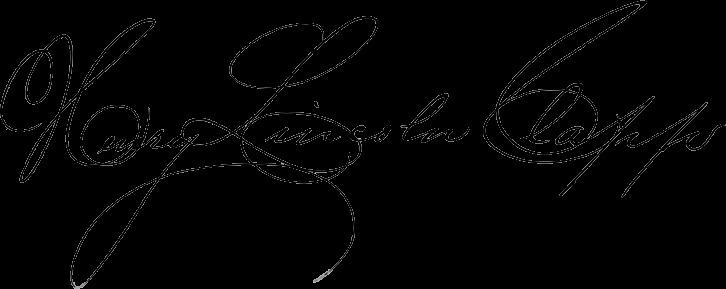
Signature of: henry lincoln clapp